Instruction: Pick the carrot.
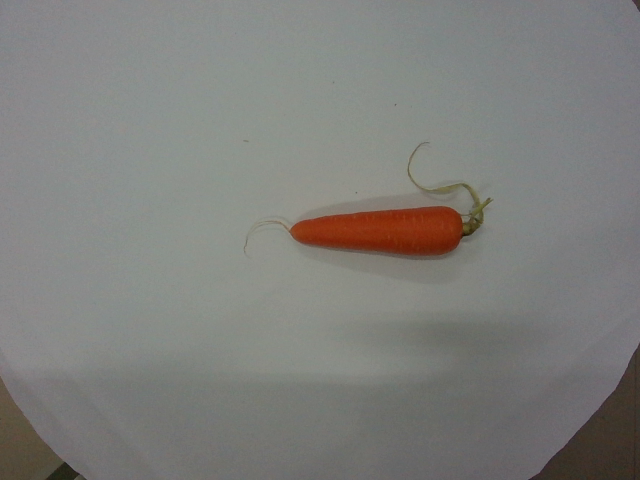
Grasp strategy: vertical